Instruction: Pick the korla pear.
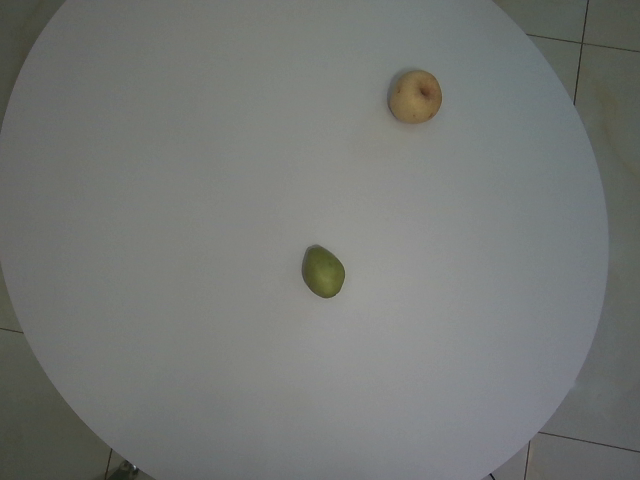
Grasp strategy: vertical